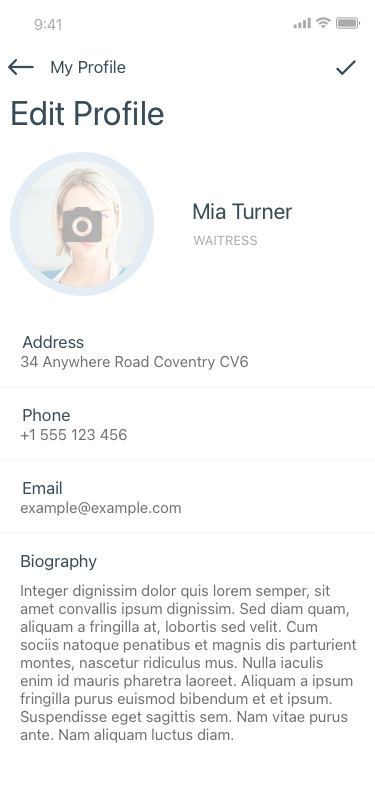
Text in this UI design:
Mia Turner
WAITRESS
Address
34 Anywhere Road Coventry CV6
Phone
+1 555 123 456
Email
example@example.com
Biography
Integer dignissim dolor quis lorem semper, sit amet convallis ipsum dignissim. Sed diam quam, aliquam a fringilla at, lobortis sed velit. Cum sociis natoque penatibus et magnis dis parturient montes, nascetur ridiculus mus. Nulla iaculis enim id mauris pharetra laoreet. Aliquam a ipsum fringilla purus euismod bibendum et et ipsum. Suspendisse eget sagittis sem. Nam vitae purus ante. Nam aliquam luctus diam.